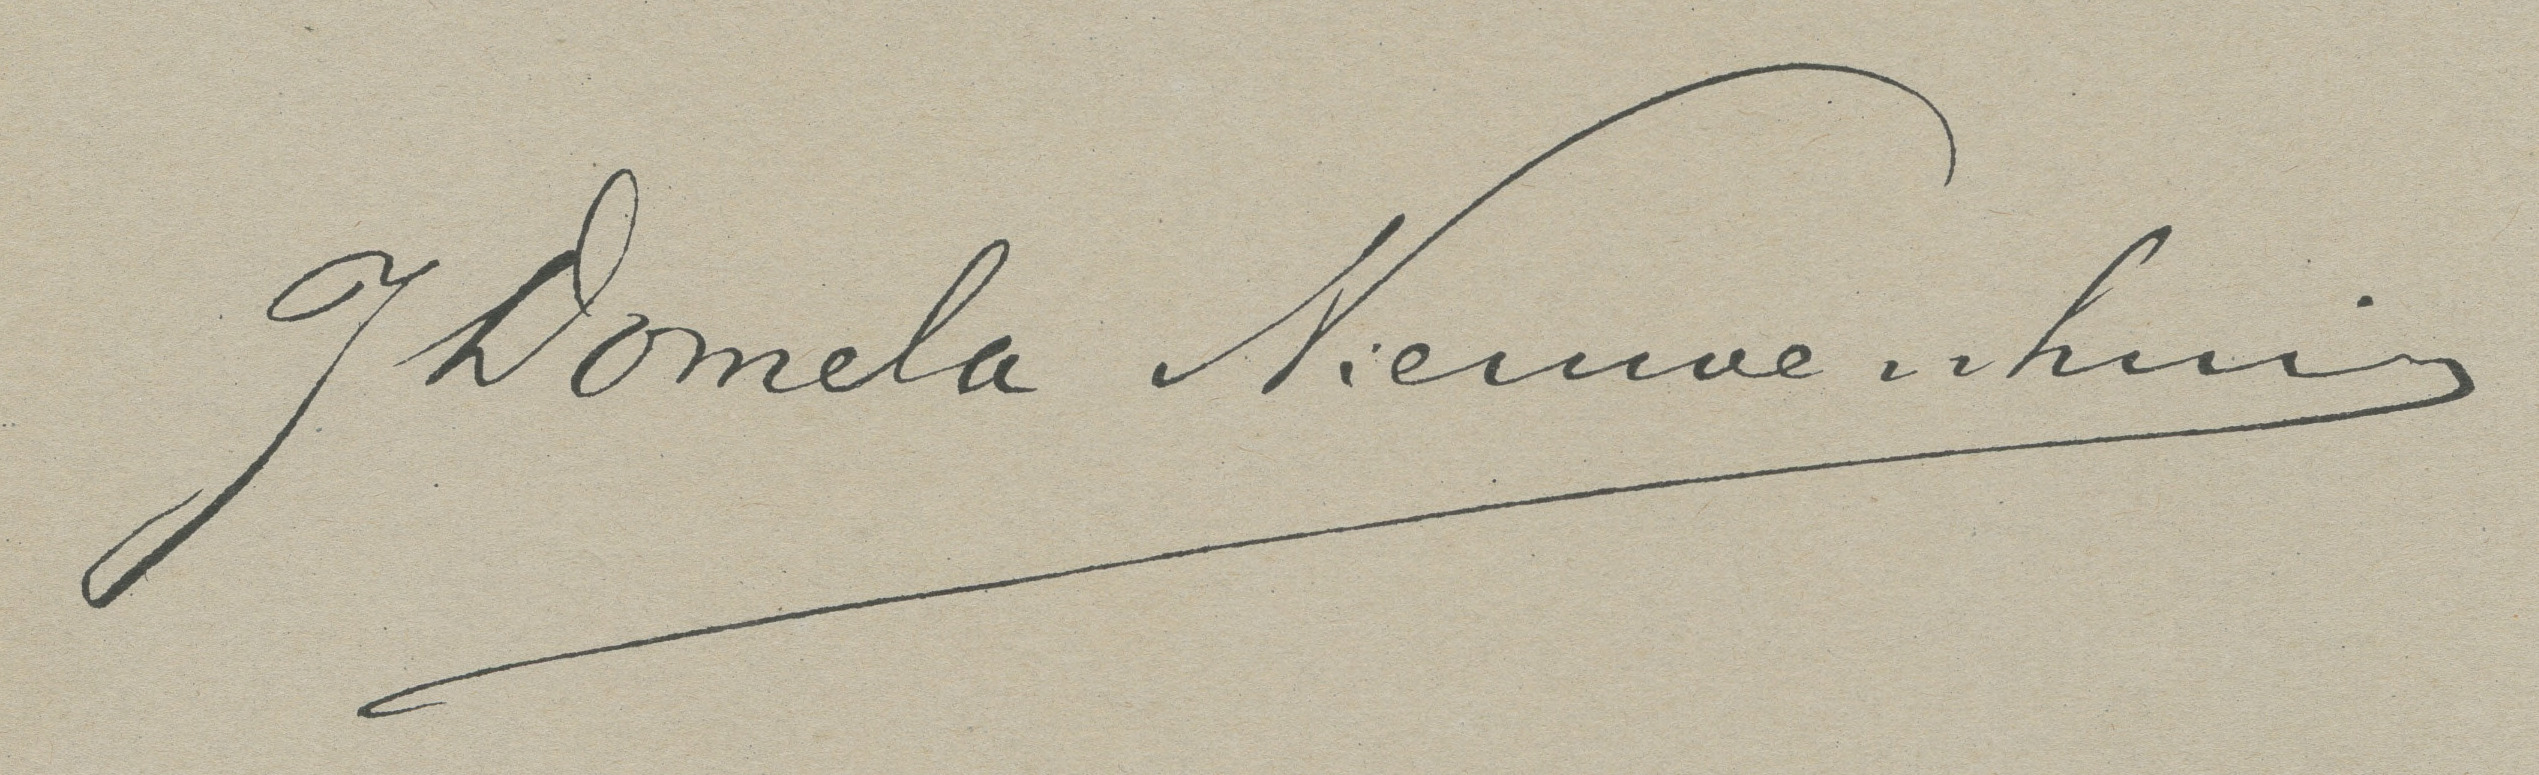
Signature of: jacob domela nieuwenhuis